Question: What tax district, tax-rate area, or tax area code is specified in the document?
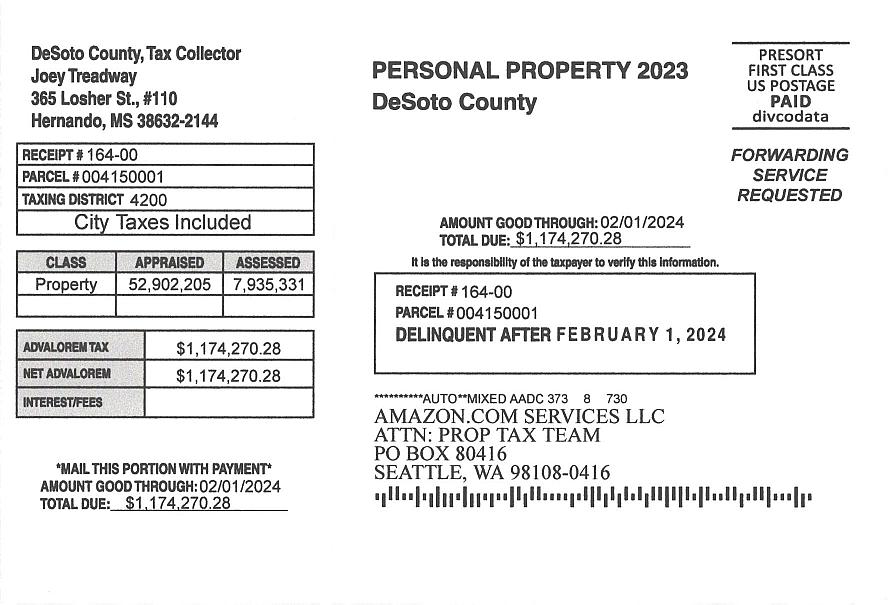
Answer: "4200"